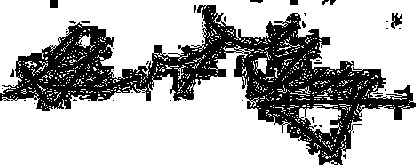
Signature of: george getty